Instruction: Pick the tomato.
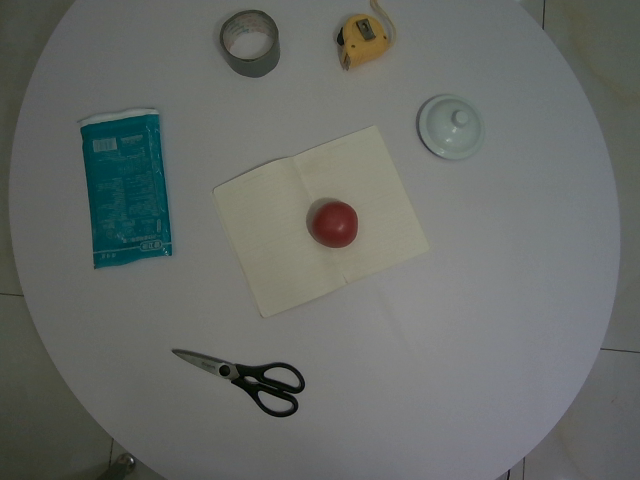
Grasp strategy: vertical